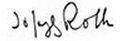
Signature of: joseph roth